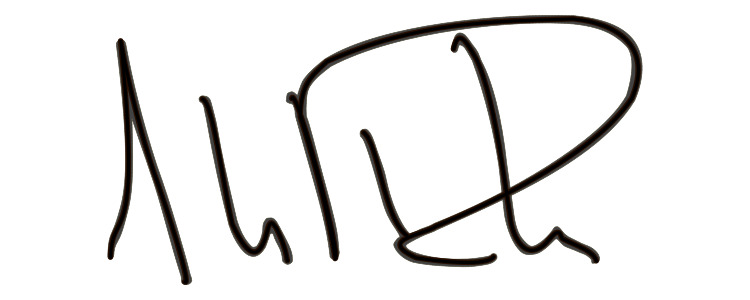
Signature of: alberto fabra